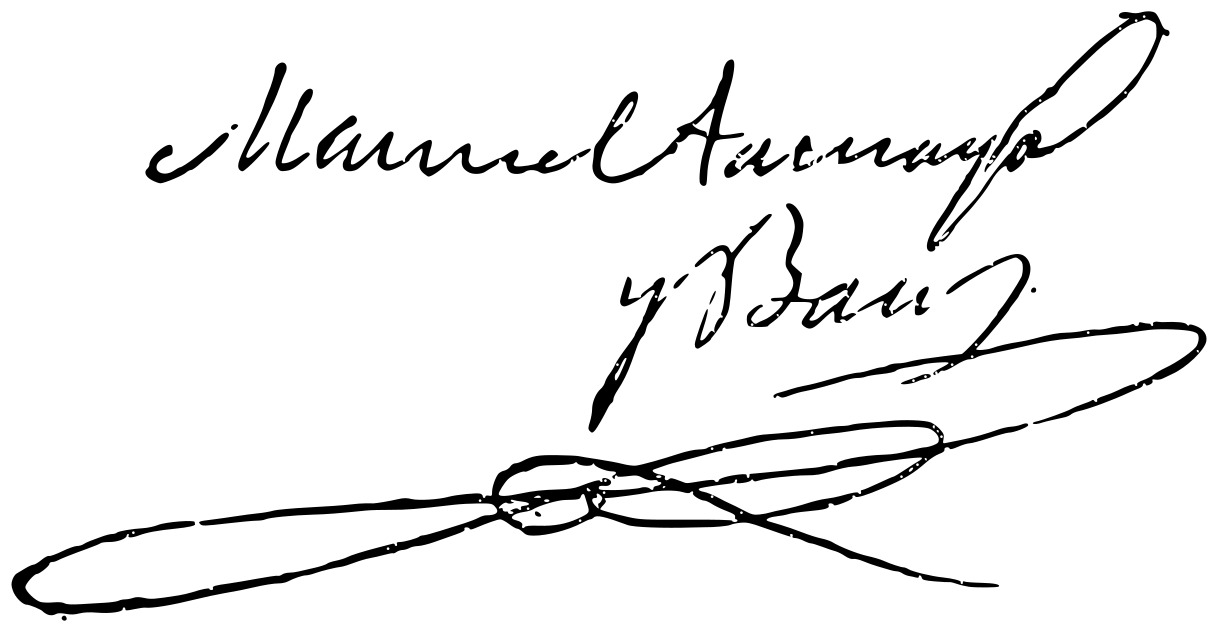
Signature of: manuel tamayo y baus